Question: Explain the disease:
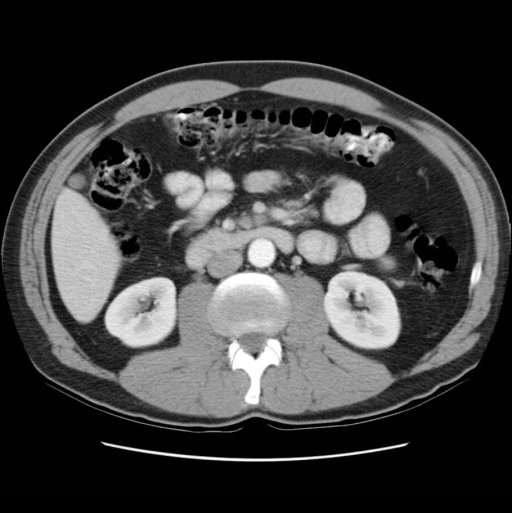
Answer: The disease is discussed as: The superior mesenteric artery (SMA) arises approximately 1 cm below the celiac artery and runs inferiorly toward the cecum, terminating as the ileocolic artery. Along the way, it gives rise to the inferior pancreaticoduodenal artery, several jejunal and ileal branches, the middle colic artery, and the right colic artery.  Complete or partial occlusion of the SMA leads to acute mesenteric ischemia, with a mortality rate of 60-70%.   There are four major causes of acute mesenteric ischemia: 1) SMA embolism (50%); 2) SMA thrombosis (15-25%); 3) Mesenteric venous thrombosis (5%); 4) Nonocclusive ischemia (20 to 30 percent). ,   The SMA is particularly susceptible to embolic events of cardiac origin, due to it’s relatively large caliber, and narrow take-off angle from the descending aorta.   The embolus usually lodges 3 to 10 cm distal to the origin of the SMA, in a tapered segment distal to the take off of the middle colic artery.  In general, the clinical presentation of acute mesenteric ischemia is limited to sudden onset of pain, pain out of proportion to physical findings, and possibly some nausea and/or vomiting.  The laboratory findings are non-specific.  Radiographically, mesenteric angiography remains the gold standard diagnostic study for mesenteric arterial ischemia.  Plain fim radiography of the abdomen is non-specific, and in 25% of all cases, will be normal.   The use of traditional CT (with contrast) for the detection of mesenteric ischemia is limited by the ability of the radiologist to distinguish areas of decreased opacity distal to site of obstruction.  One small study demonstrated a sensitivity of 64% and specificity of 92%.     MRA and Multi detector row CT (MDCT) hold promise as viable tools to evaluate mesenteric arteries, however no comparison studies are available for study.  Angiography therefore remains the gold standard.Treatment of mesenteric arterial embolism, traditionally, has been early surgical laparotomy with embolectomy.  Intra-operative palpation for SMA pulses is performed and the small bowel is carefully examined for areas of persistent ischemia, which are resected.  A "second look" laparotomy within the next 24 to 48 hours may be necessary to resect additional ischemic or gangrenous bowel.  A less well-established approach (which was used initially in this case) is local infusion of thrombolytic therapy, which has been successful in a number of reports. , ,  Thrombolytic therapy should only be considered in patients who can undergo angiography within eight hours of the onset of abdominal pain, and who do not have clinical evidence of bowel necrosis or other contraindications to thrombolytic therapy.  Surgical exploration is mandatory in patients who do not demonstrate clot lysis within four hours or develop evidence of progressive ischemia. Despite success in case series, the long-term reocclusion rate after thrombolytic therapy has not been well studied.  Long term treatment is aimed at limiting the chance of recurrence and usually requires the use of Warfarin.